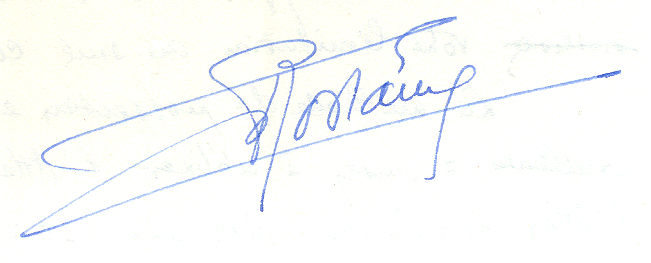
Signature of: charles rostaing